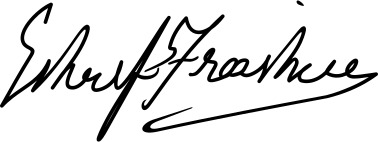
Signature of: eshref frashëri